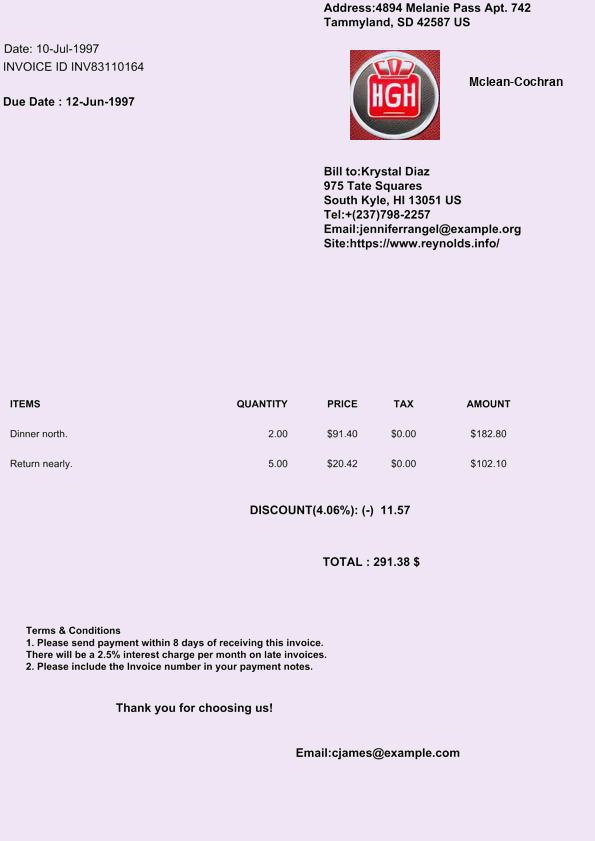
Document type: Invoice